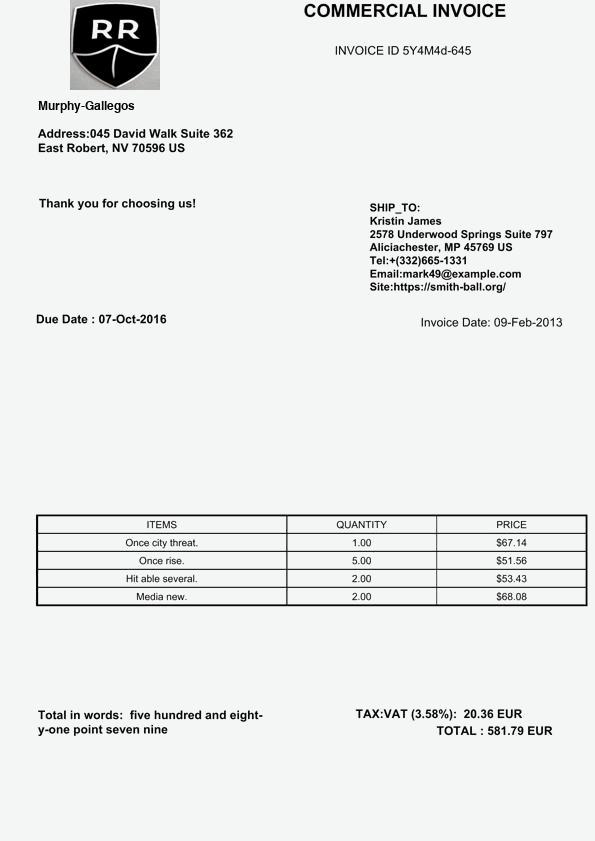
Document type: Invoice